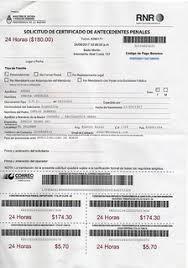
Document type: Invoice